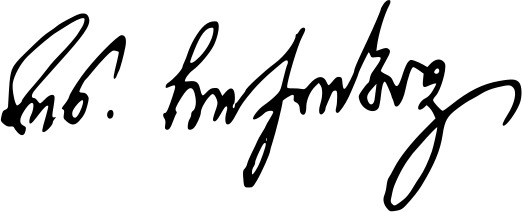
Signature of: arnold chikobava